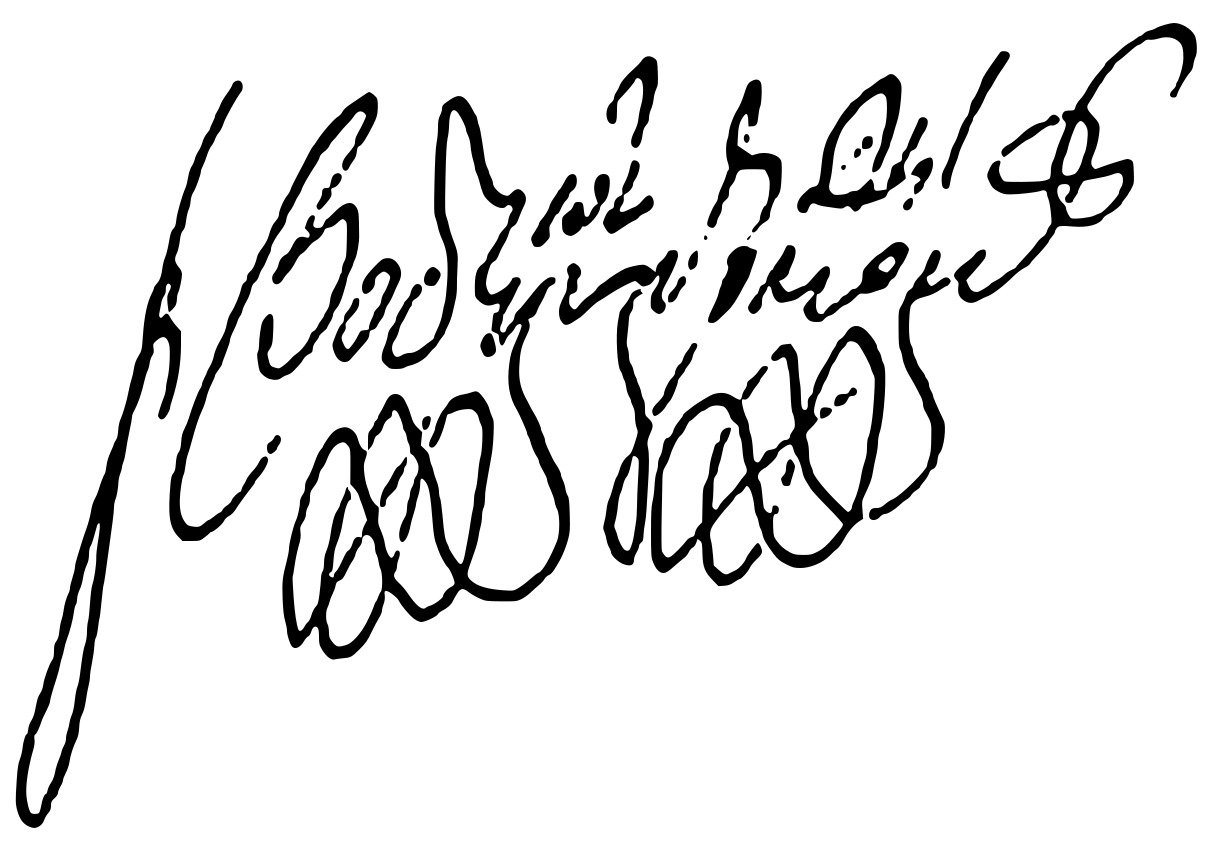
Signature of: nikodimos konstantinidis